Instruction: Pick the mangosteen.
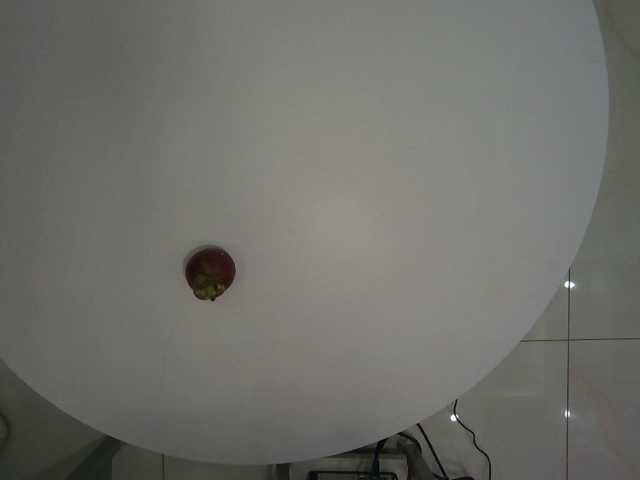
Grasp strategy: vertical